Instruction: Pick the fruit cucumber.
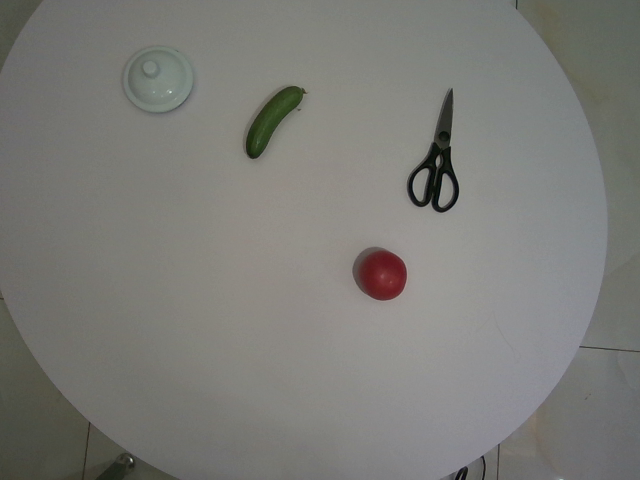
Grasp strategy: vertical